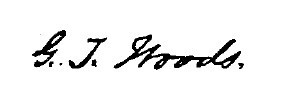
Signature of: granville tailer woods